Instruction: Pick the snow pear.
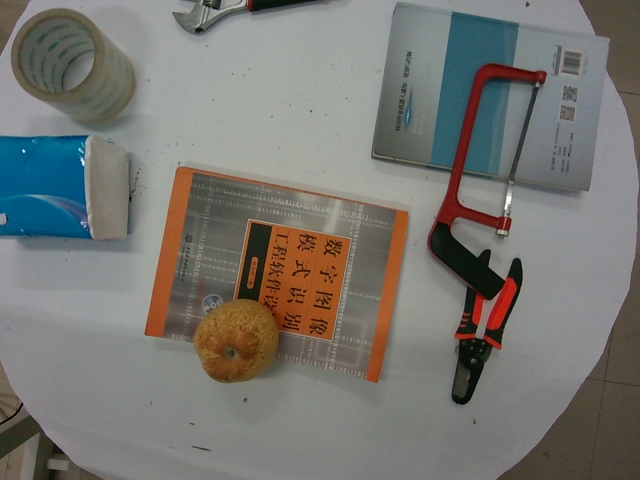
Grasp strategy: vertical